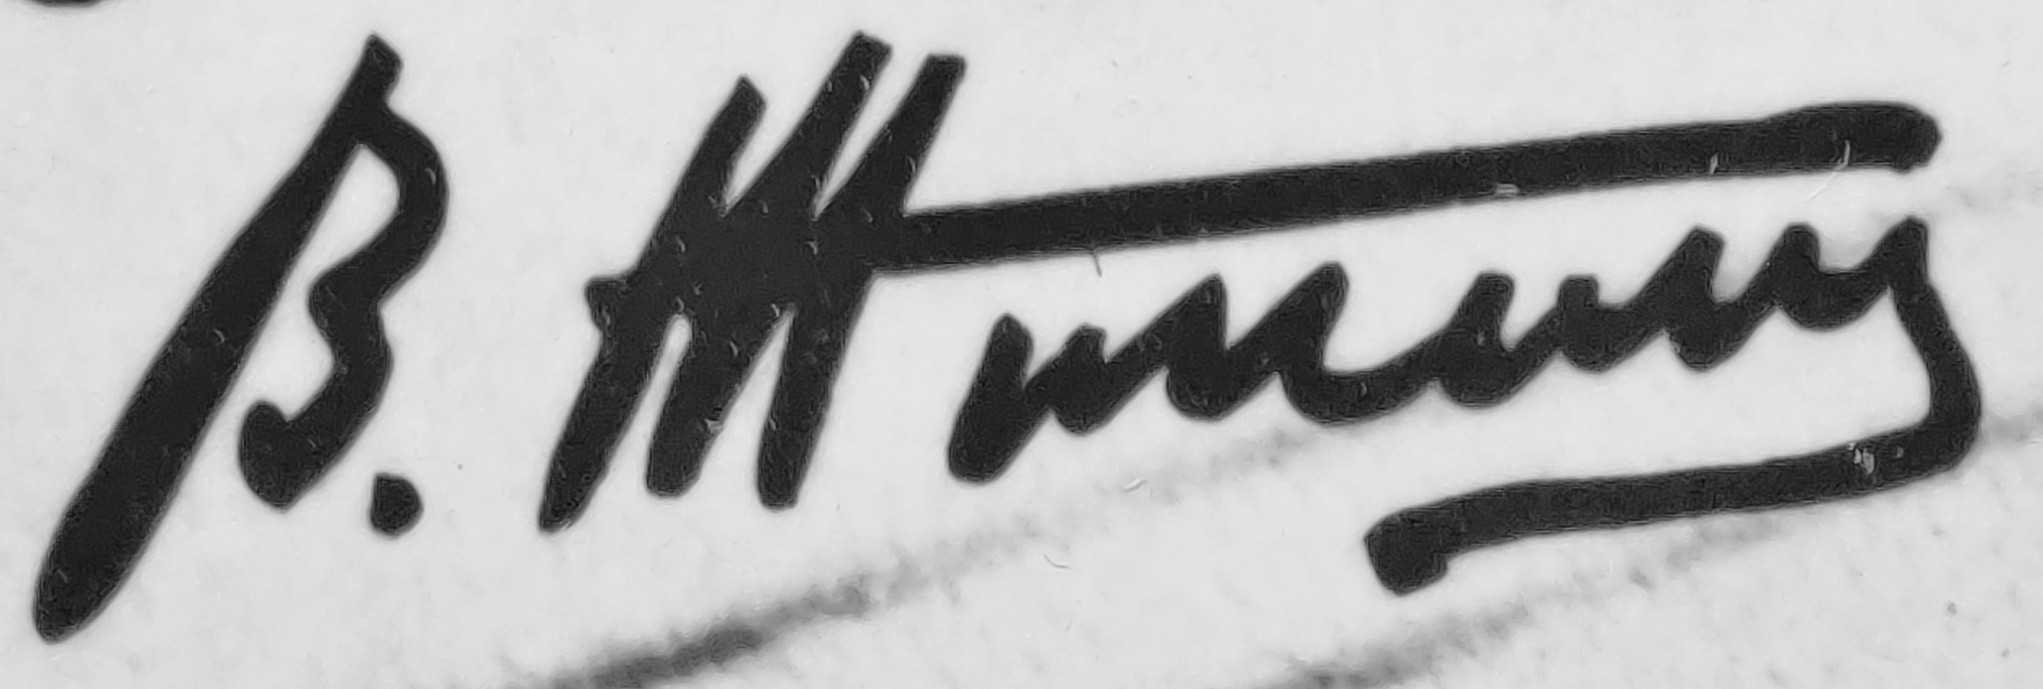
Signature of: viacheslav zhigalin